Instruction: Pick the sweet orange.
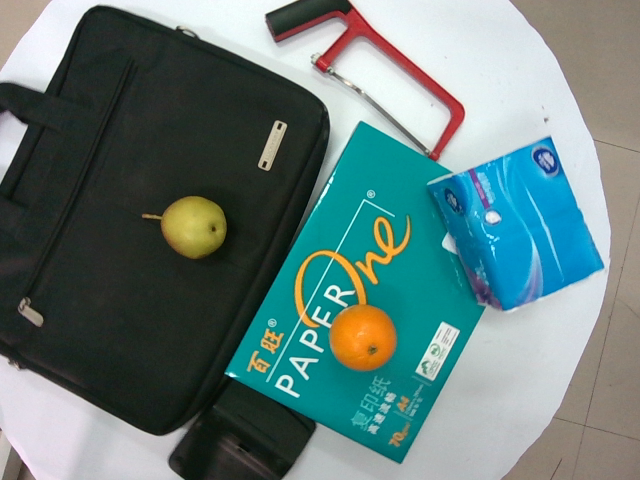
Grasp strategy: vertical